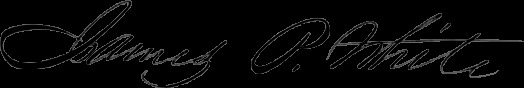
Signature of: james platt white